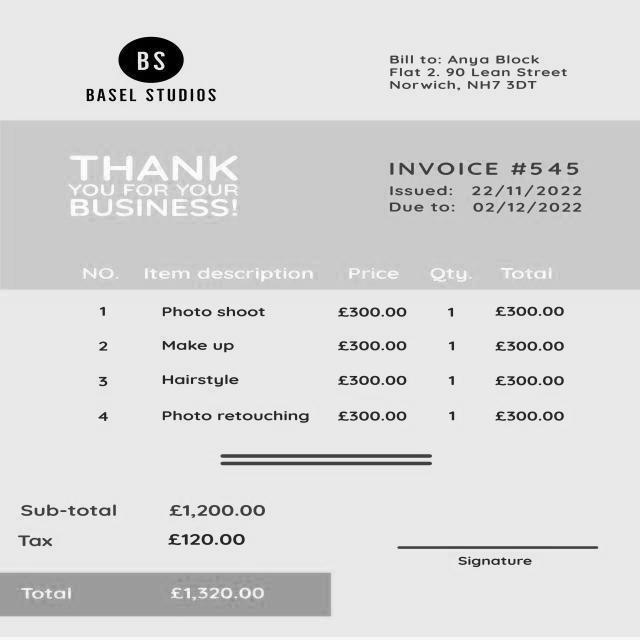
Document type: Invoice